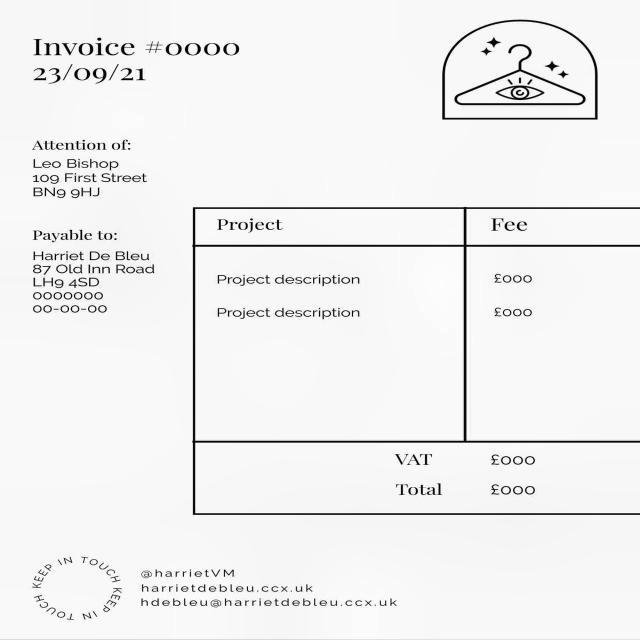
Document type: Invoice